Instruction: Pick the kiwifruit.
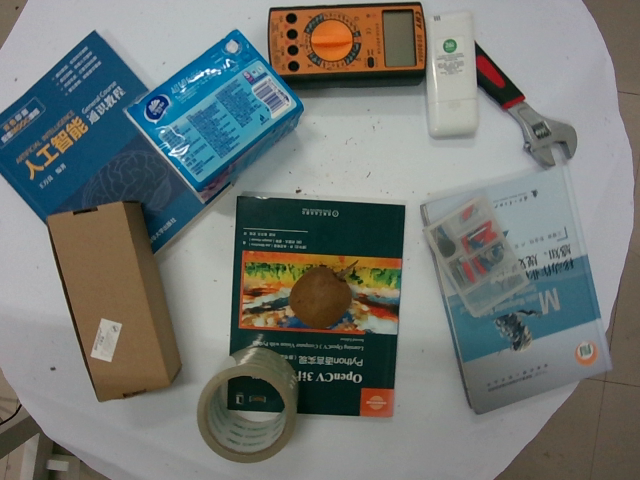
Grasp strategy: vertical